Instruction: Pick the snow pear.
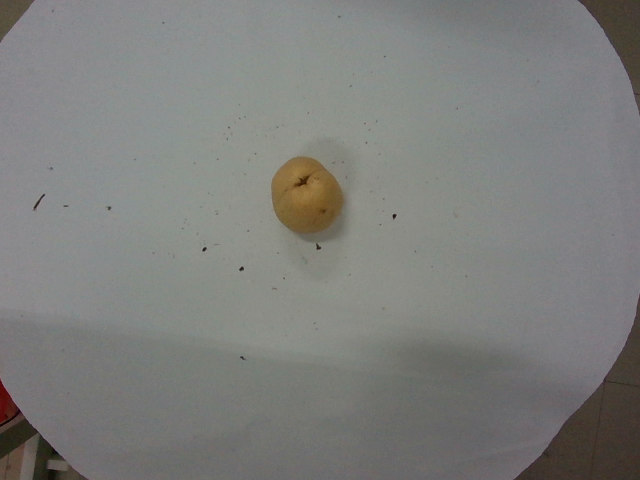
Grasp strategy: vertical